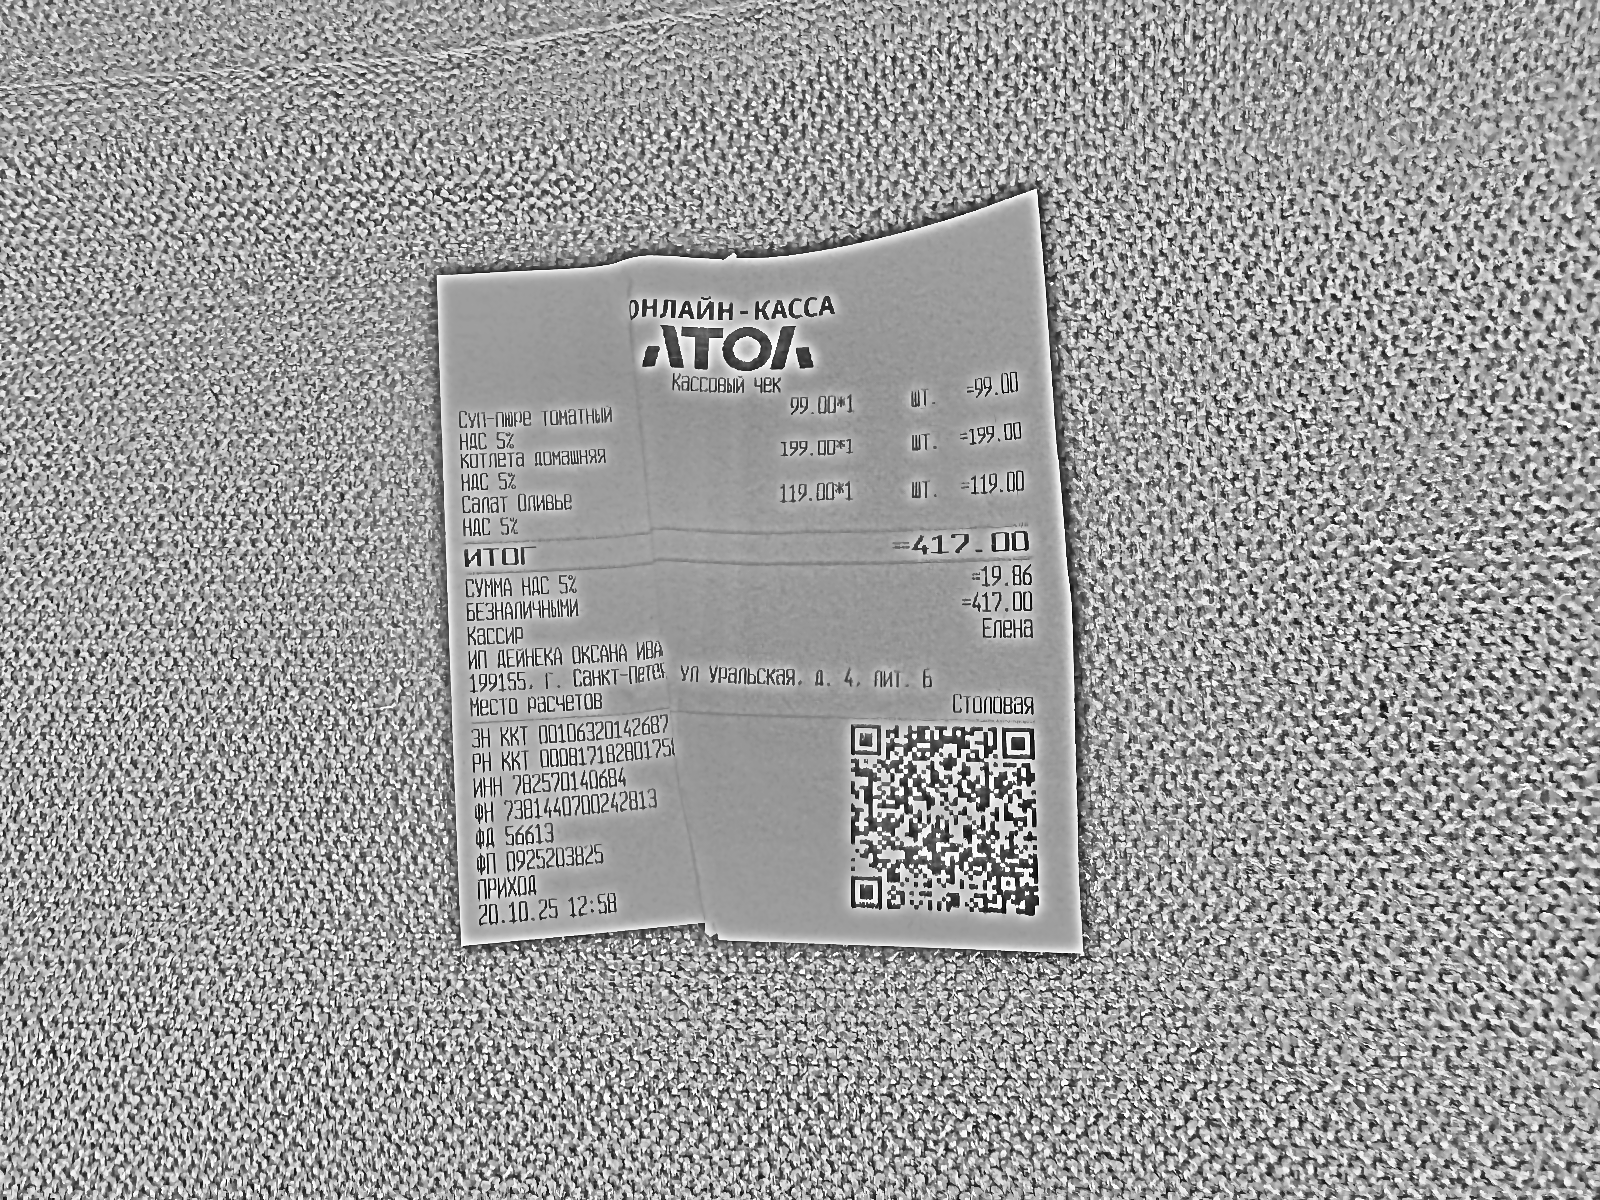
Продавец: ИП ДЕЙНЕКА ОКСАНА ИВАНОВНА
Дата: 20.10.25 12:58
Товары: Суп-пюре томатный; Котлета домашняя; Салат Оливье
Количество: 1; 1; 1
Цена: 99.00; 199.00; 119.00
Сумма: 99.00; 199.00; 119.00
Итого: 417